Question: What is the filing due date as per the document?
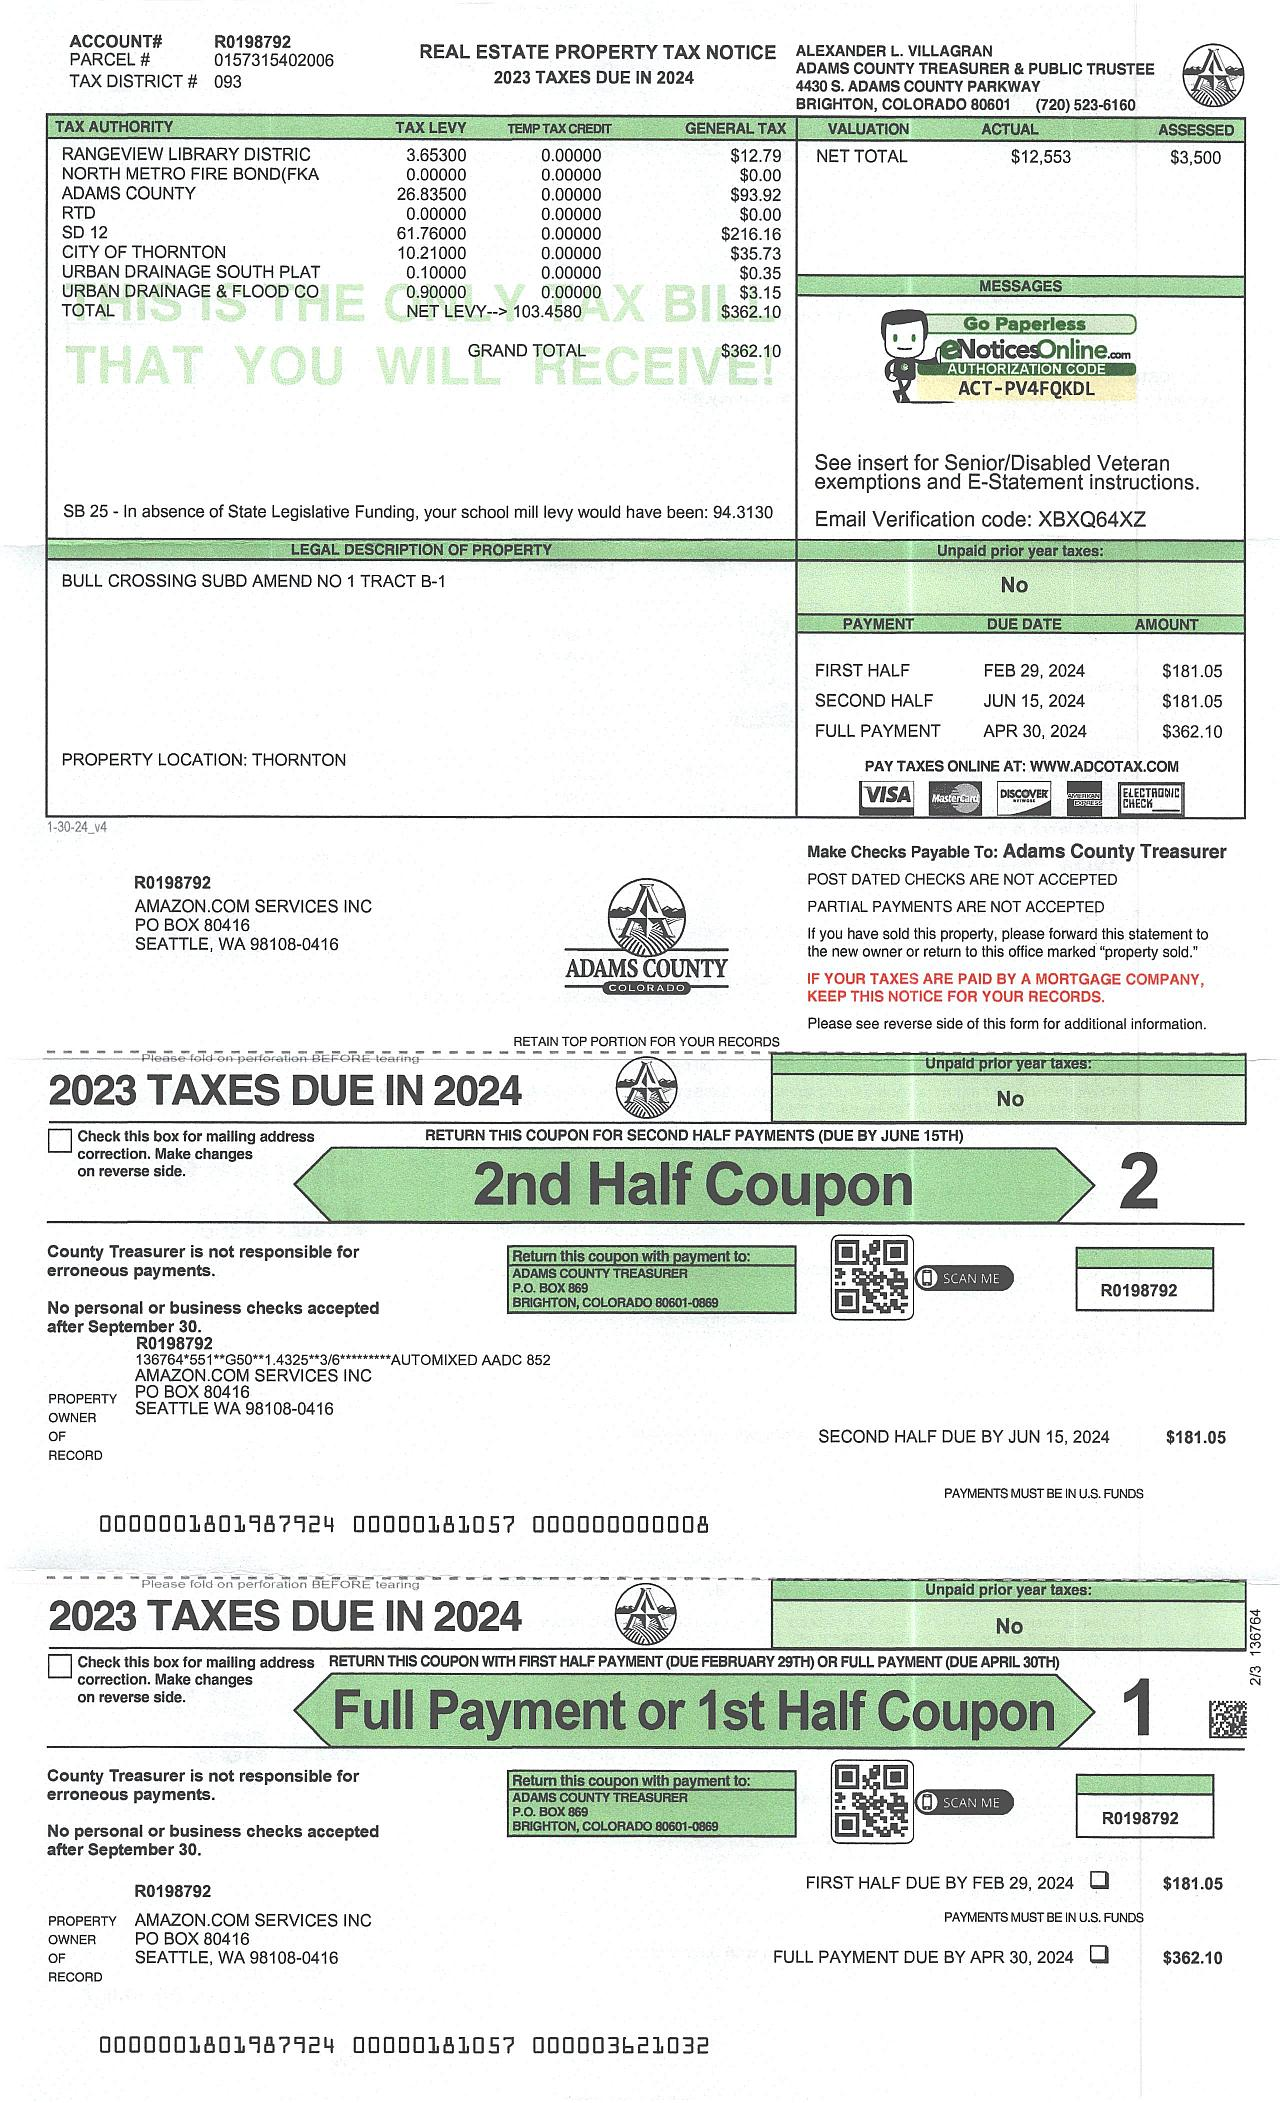
Answer: "30-Apr-24"